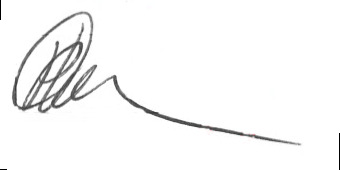
Signature of: piotr dawidowicz